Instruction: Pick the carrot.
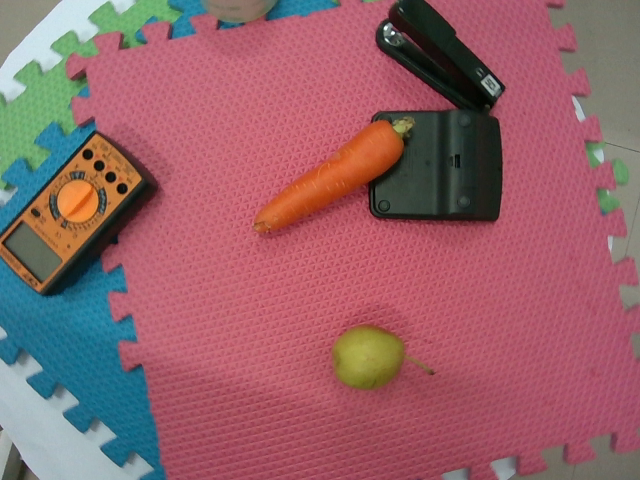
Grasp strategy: vertical